Question: What is the potential diagnosis?
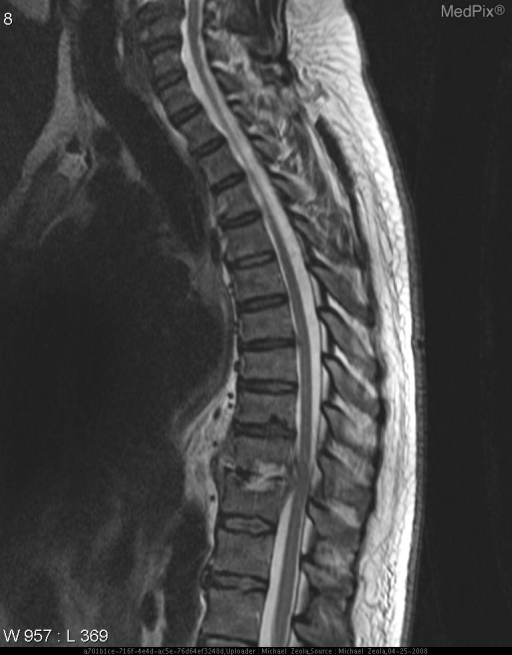
Answer: The possible diagnosis includes 1. Discitis/osteomyelitis
2. Pott's Disease
3. DJD
4. Metastatic cancer.